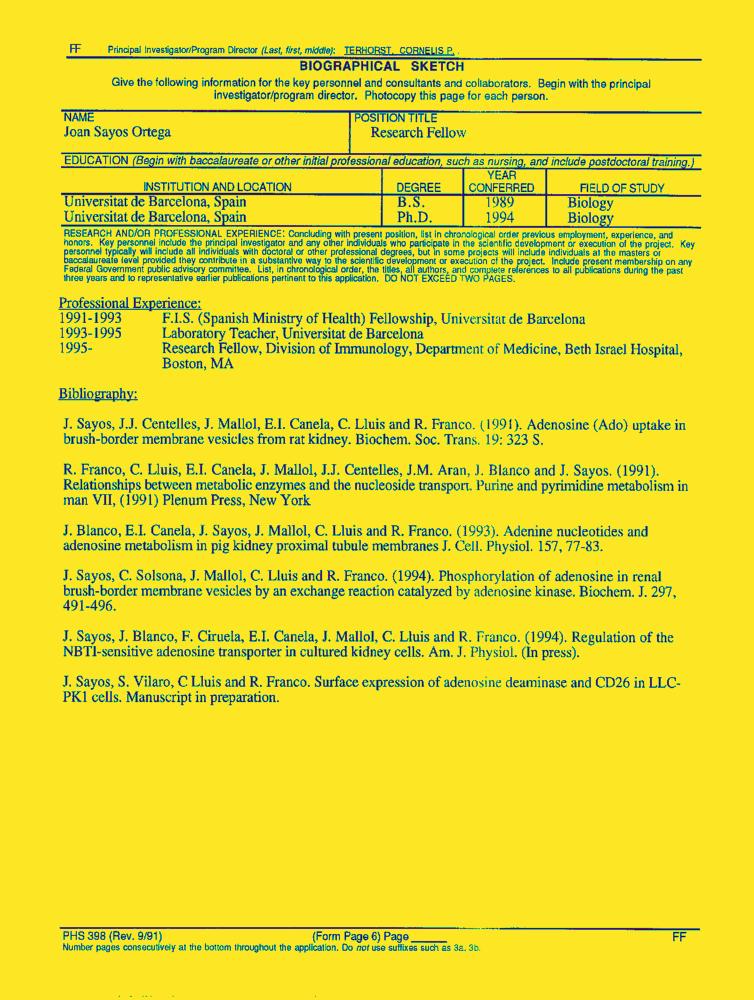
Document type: Resume-Doc